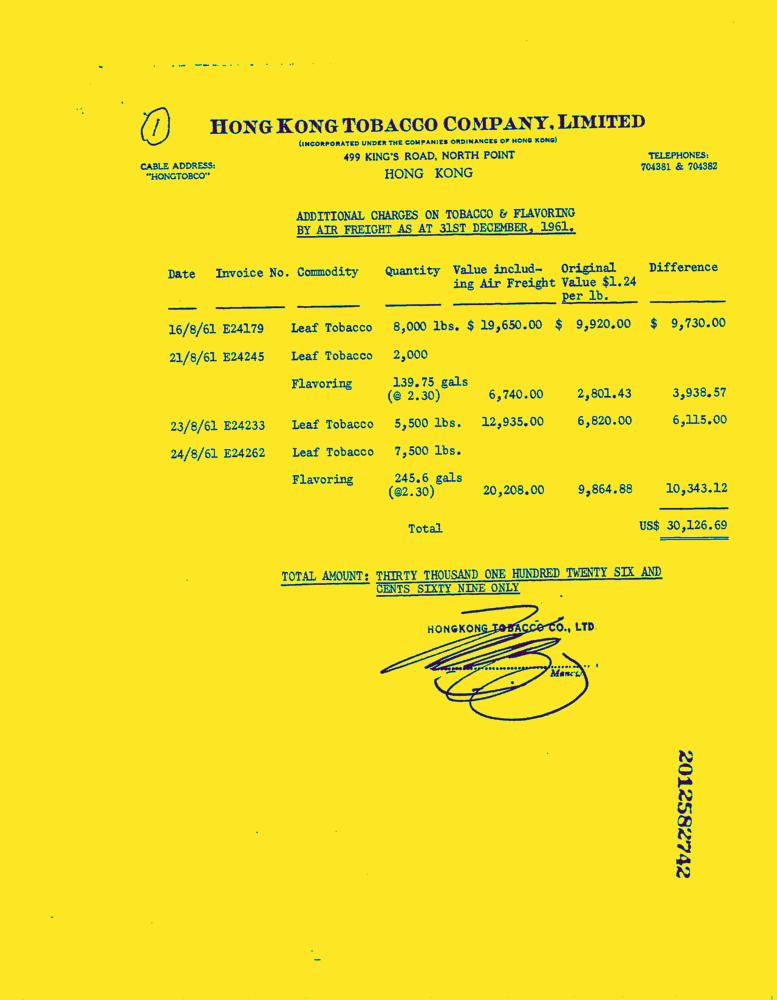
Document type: Invoice-Doc